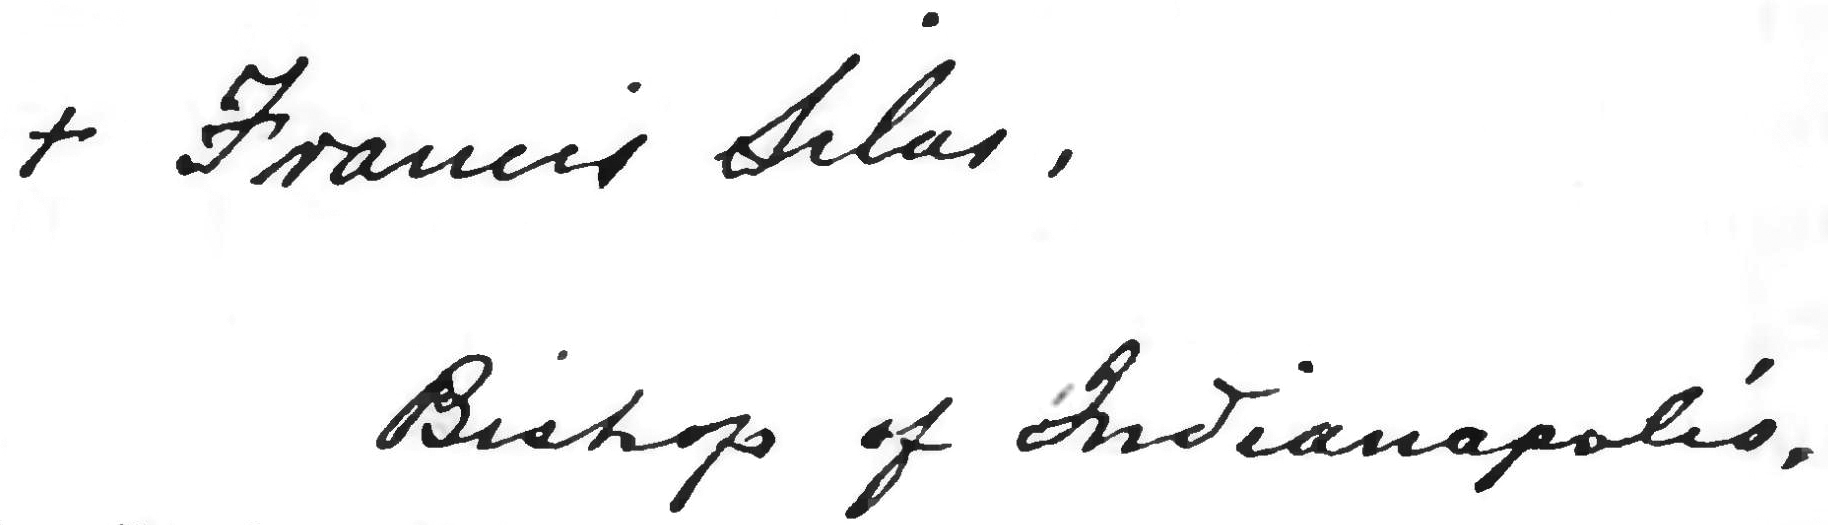
Signature of: silas chatard